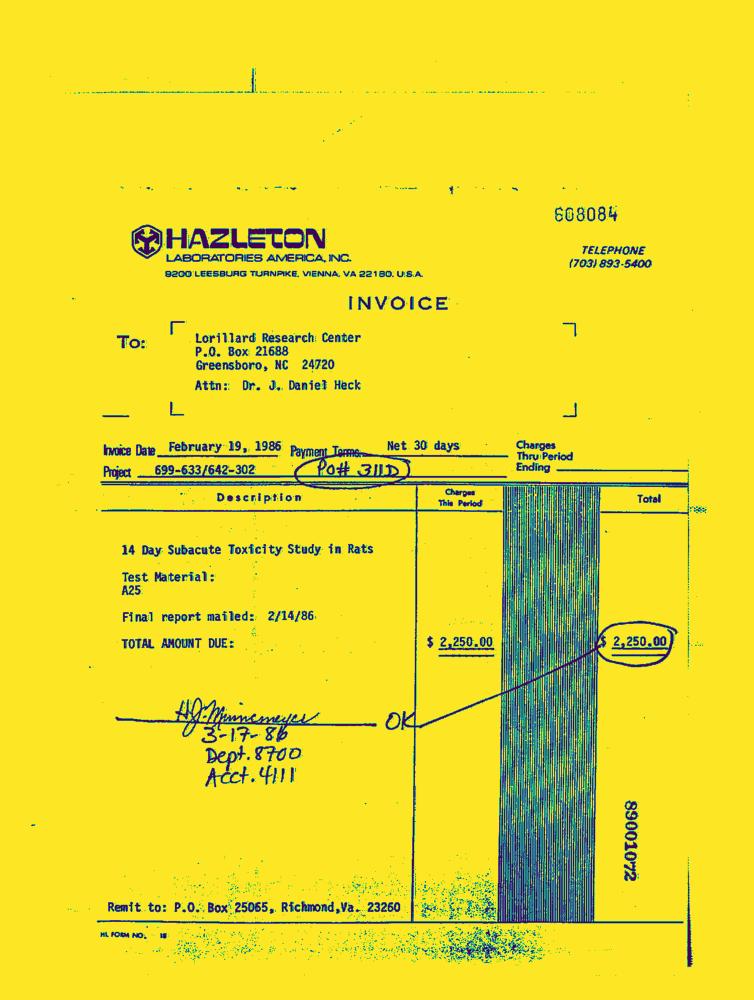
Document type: Invoice-Doc